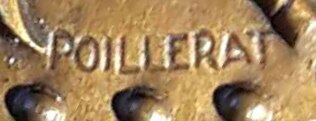
Signature of: gilbert poillerat